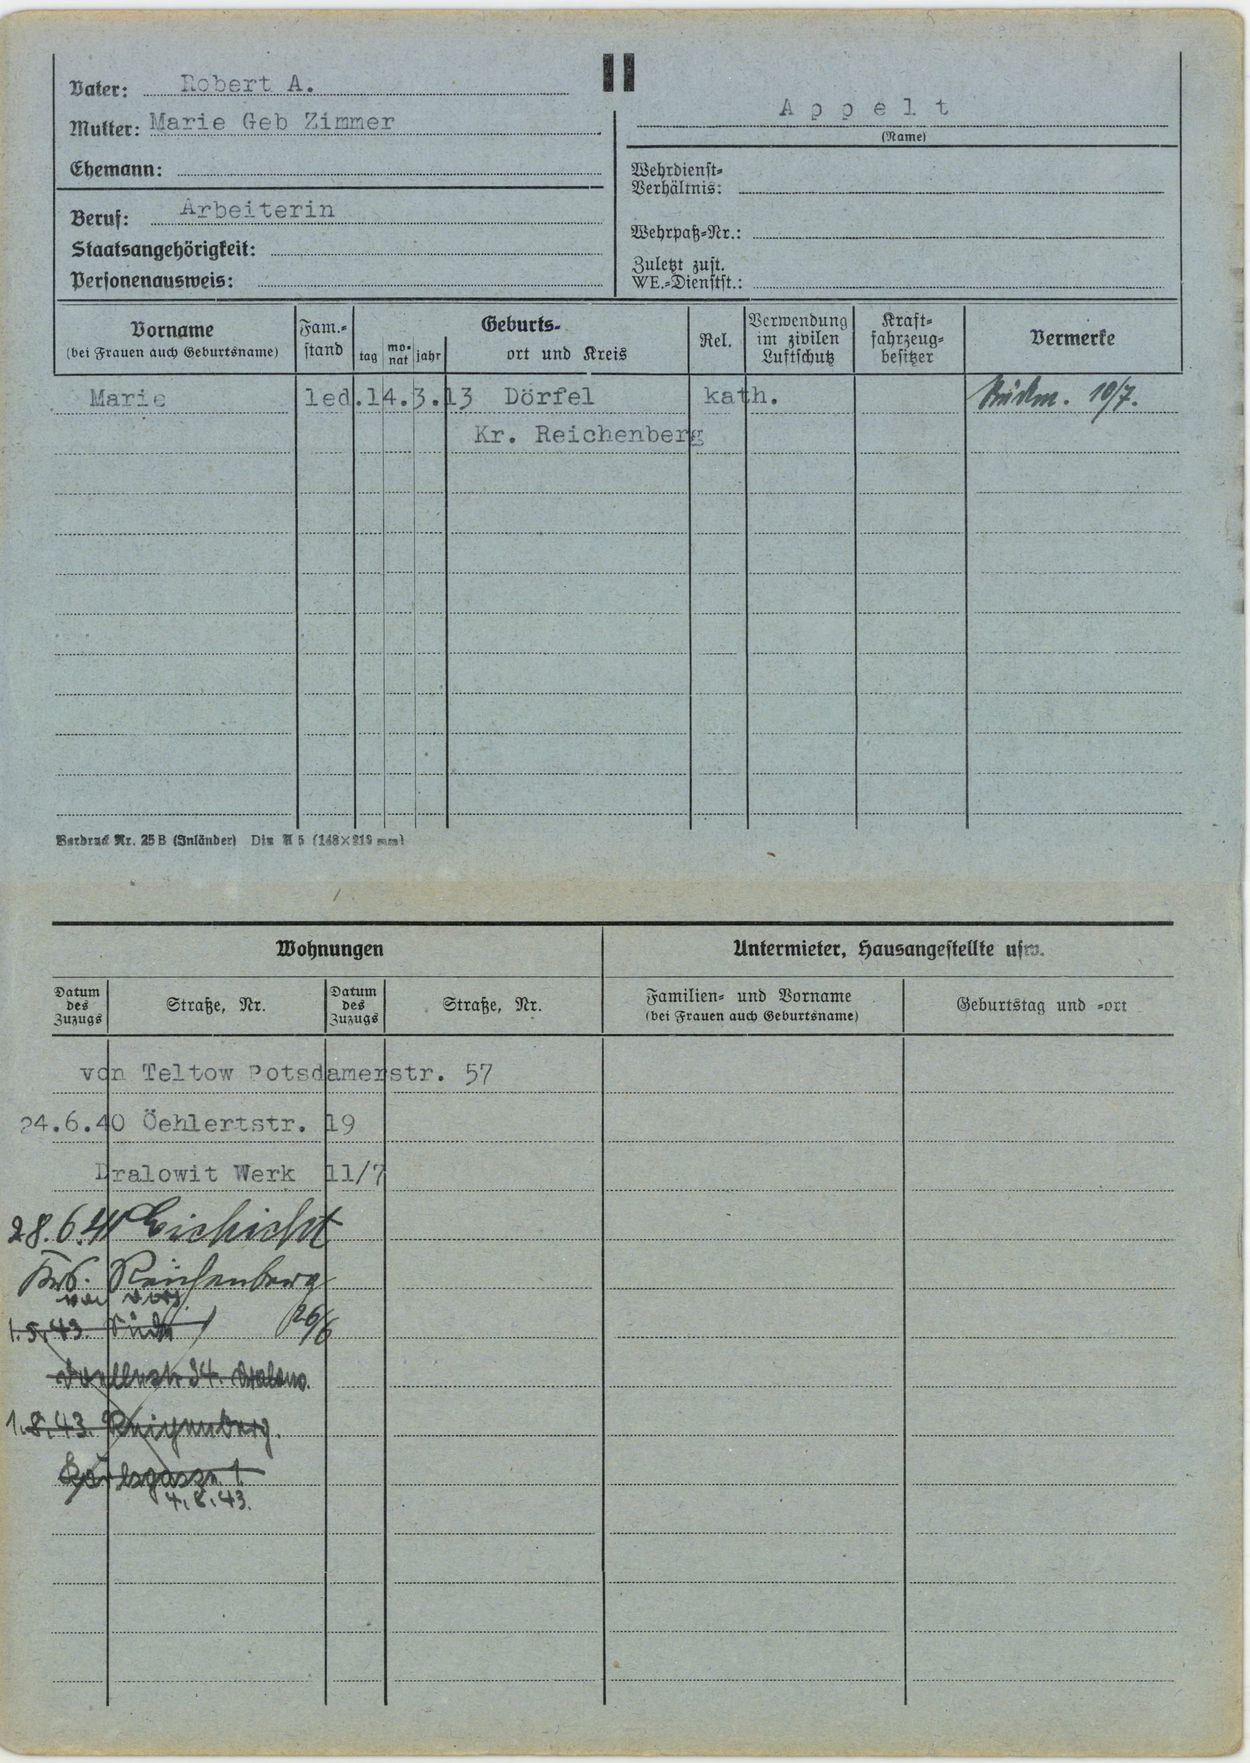
Appelt